Question: In what way does the history help explain the case?
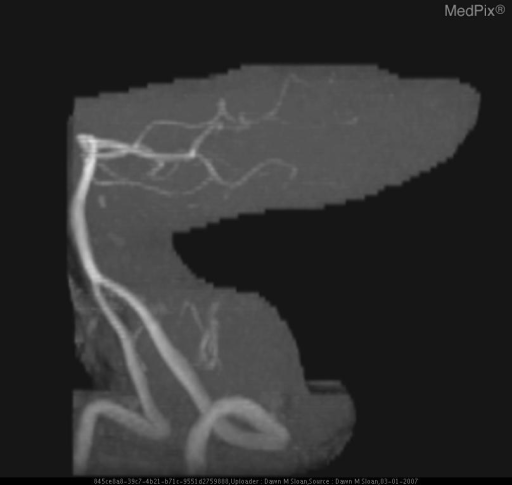
Answer: The patient's history of 47 yo man with 6 month Hx of headaches - now reports experiencing “worst headache of his life” accompanied by nausea, vomiting, and dizziness. Pt notes waking up with a mild headache on the day of admission, unrelieved by caffeine consumption, that progressively worsened. The pain was sharp, but throbbing and located behind his left eye and radiating posteriorly. is key in understanding the case.